Question: What appears to be the issue?
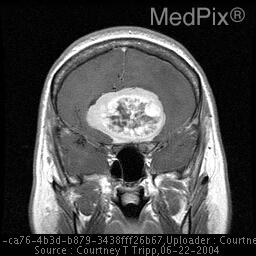
Answer: The findings suggest Large cicrumscribed midline mass overlying the planum sphenoidale causing "cortical buckling" of adjacent brain parenchyma.  Postcontrast images demonstrate enhancement of the periperipheral portion of the tumor, with a central non-enhancing region.. post Gad T1WI: centrally nectotic circumscribed extraaxial mass located midline over the planum sphenoidale.. The patient might have a history of 39 year-old woman with several month history of bilateral hemianopsia, worse in the morning.